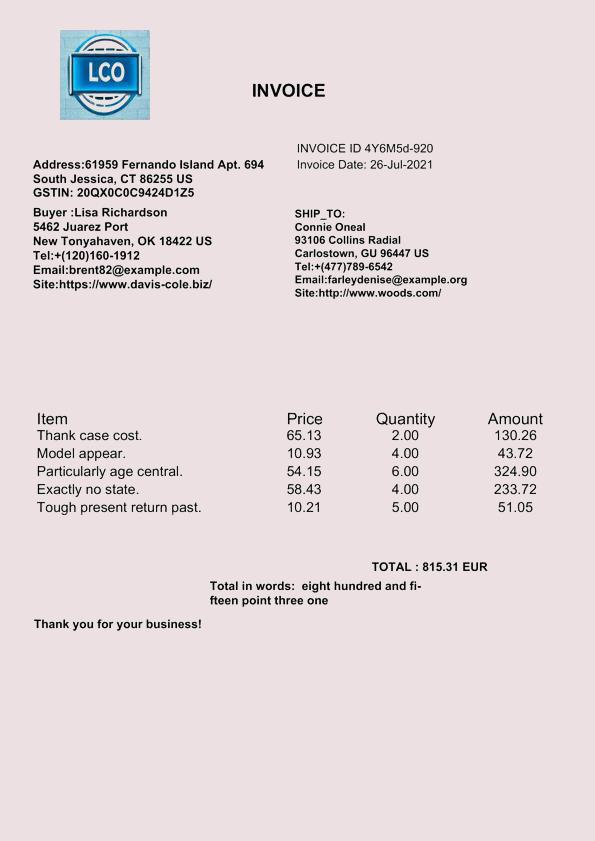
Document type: Invoice